Question: How is the property described in the document?
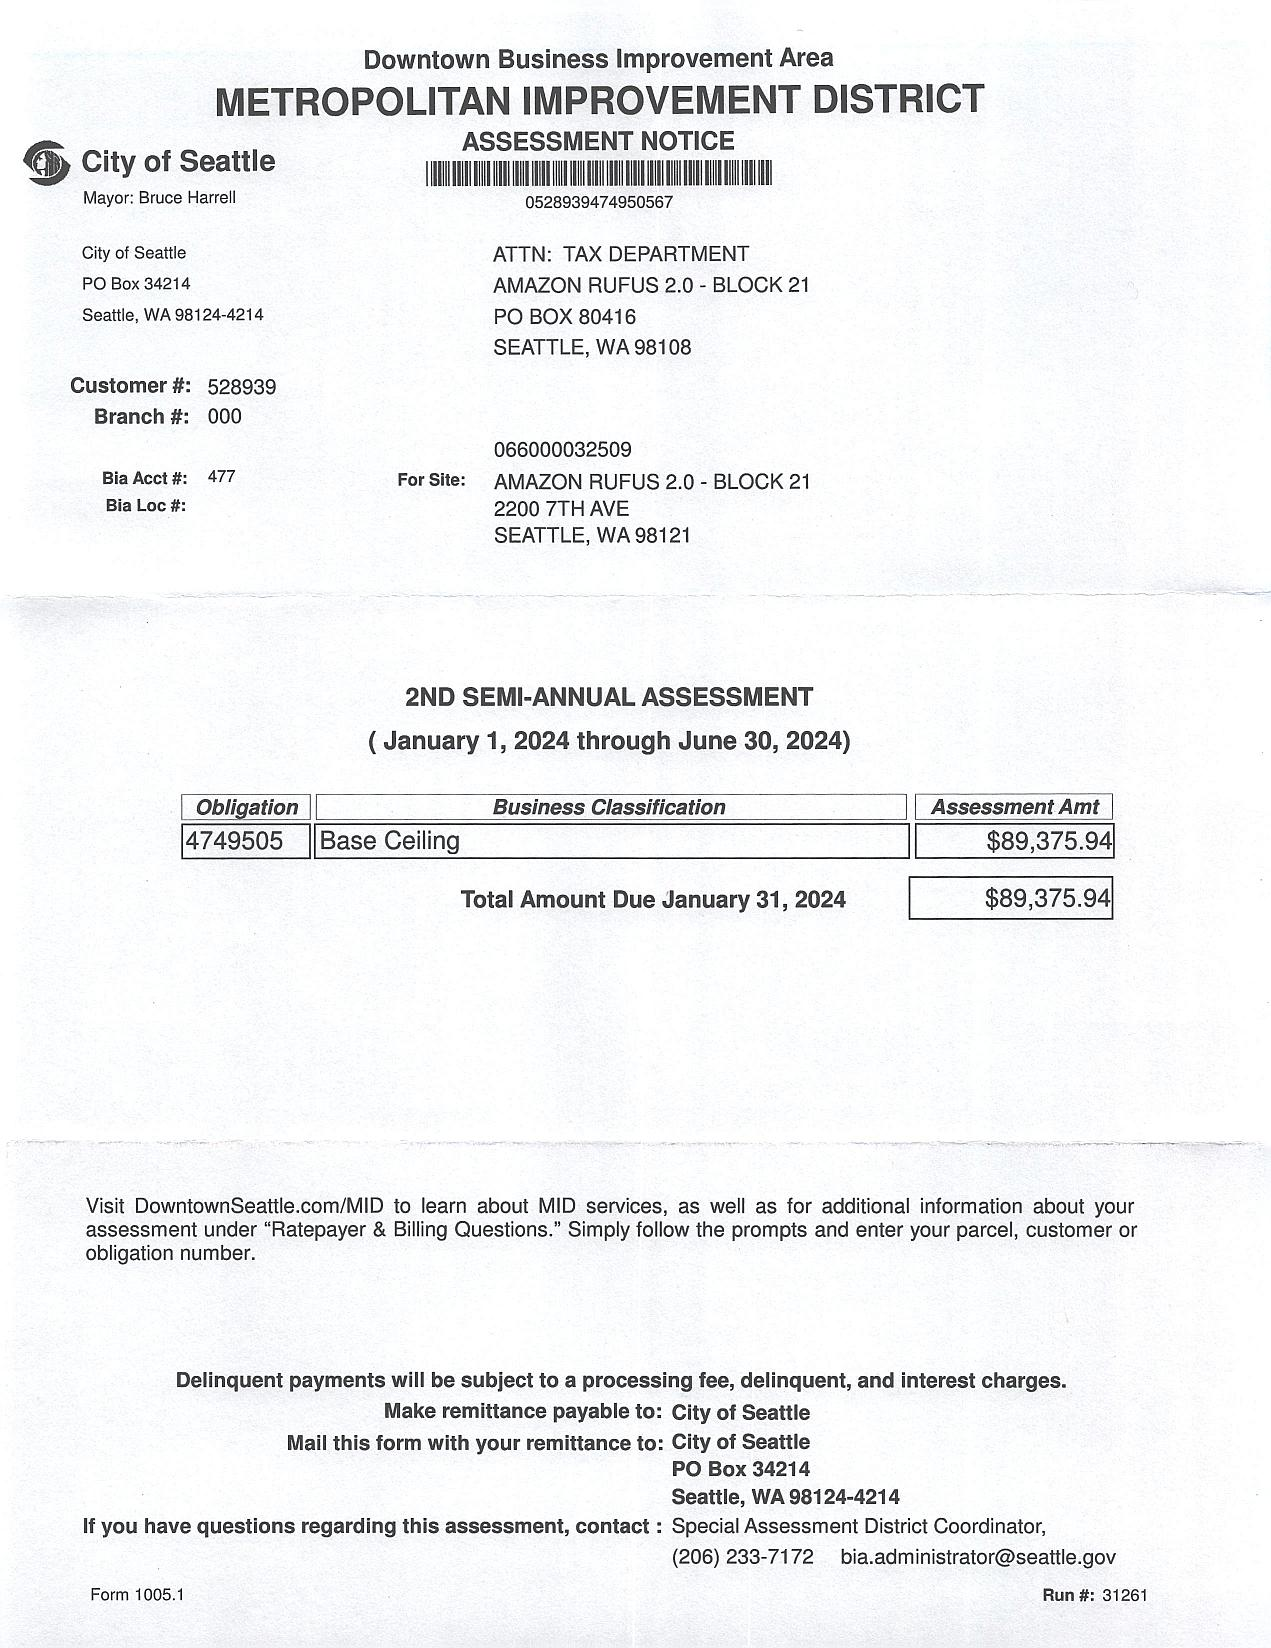
Answer: "AMAZON RUFUS 2.0 - BLOCK 21"